Question: What is the main concern?
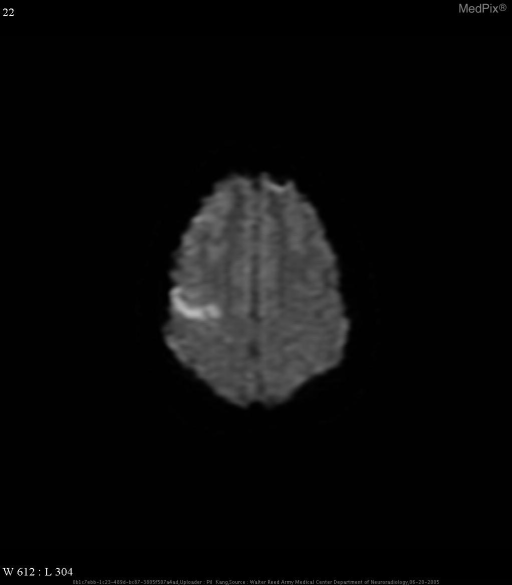
Answer: The findings suggest Non-contrast CT images of the head with "stroke window" settings demonstrate a wedge-shaped focal area of decreased density and loss of gray-white matter differentiation at the leve of the right frontal lobe, just anterior to the central sulcus.

Diffusion weighted and associated ADC map axial MR images show a corresponding focus of restricted diffusion, consistent with an acute infarct.. Diffusion weighted and associated ADC map axial MR images show a corresponding focus of restricted diffusion, consistent with an acute infarct.. The patient might have a history of 36 year-old woman with sudden-onset left-sided hemiparesis.  PMH is significant for a history of SLE..